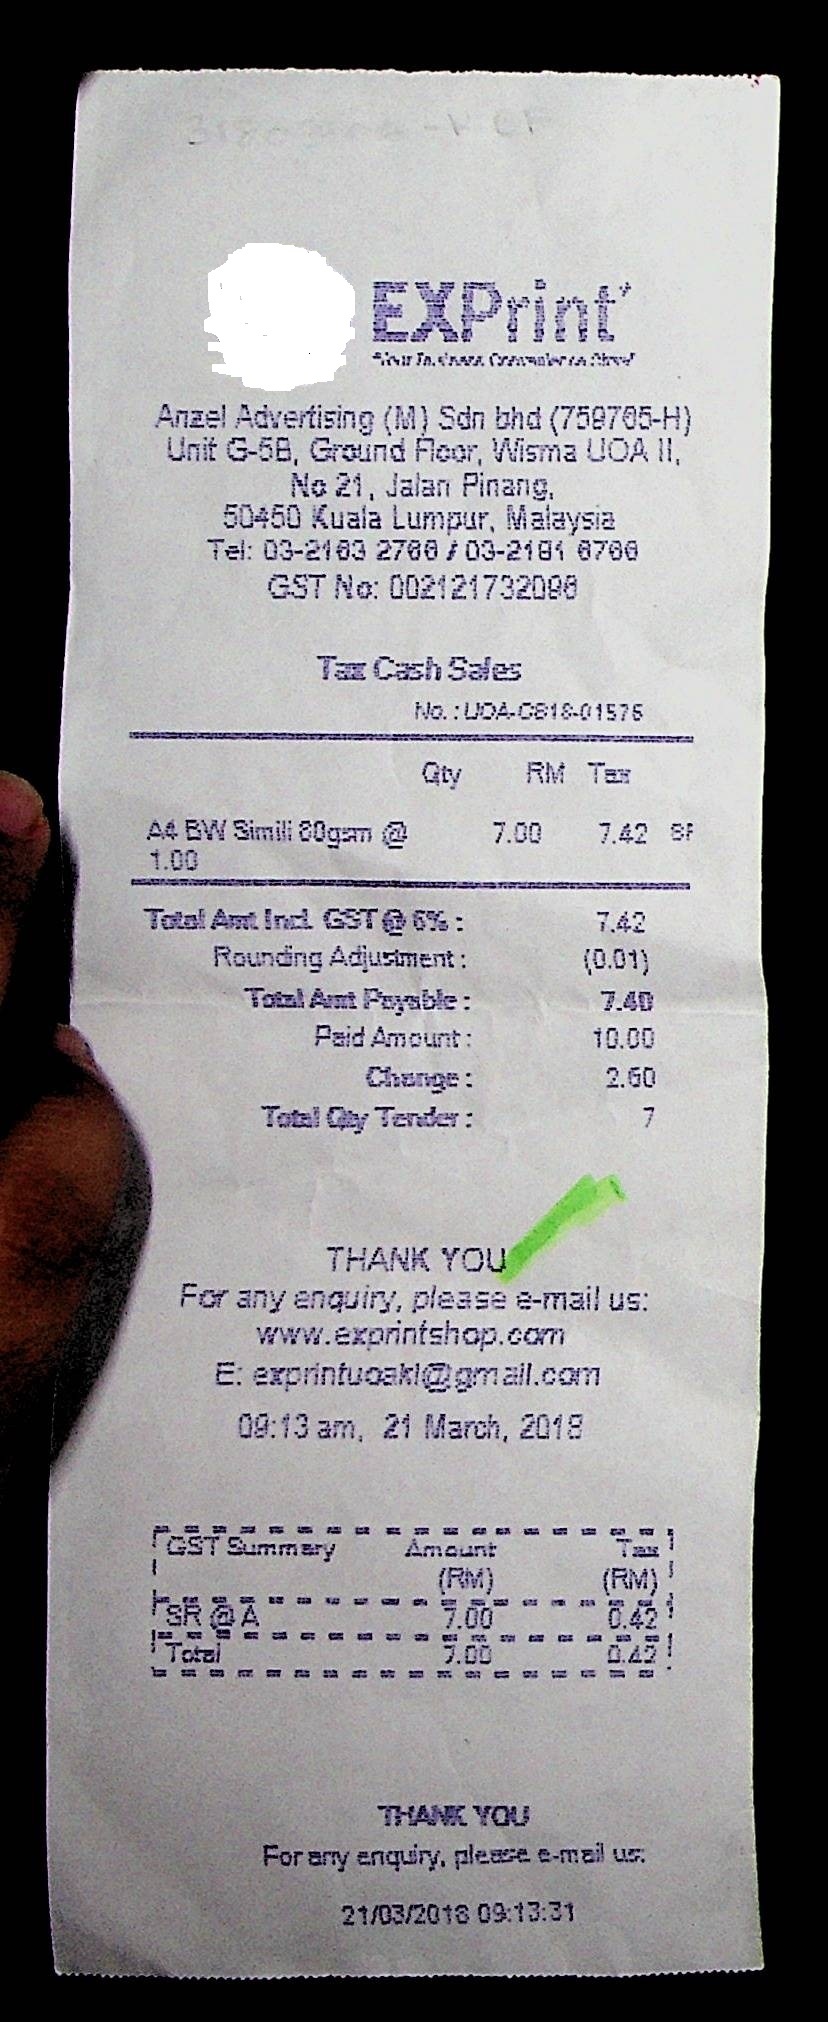
EXPRINT'
ANZEL ADVERTISING (M) SDN BHD (759765-H)
UNIT G-5B, GROUND FLOOR, WISMA UOA II,
NO 21, JALAN PINANG,
50450 KUALA LUMPUR, MALAYSIA
TEL: 03-2163 2766 / 03-2181 6766
GST NO: 002121732096
TAX CASH SALES
NO.:UOA-CB18-01575
QTY
RM
TAX
A4 BW SIMILI 80GSM @
7.00
7.42
8F
1.00
TOTAL AMT INCL GST @ 6% :
7.42
ROUNDING ADJUSTMENT :
(0.01)
TOTAL AMT PAYABLE :
7.40
PAID AMOUNT :
10.00
CHANGE :
2.60
TOTAL QTY TENDER :
7
THANK YOU
FOR ANY ENQUIRY, PLEASE E-MAIL US:
WWW.EXPRINTSHOP.COM
E: EXPRINTUOAKL@GMAIL.COM
09:13 AM, 21 MARCH, 2018
GST SUMMARY
AMOUNT
TAX
(RM)
(RM)
SR @ A
7.00
0.42
TOTAL
7.00
0.42
THANK YOU
FOR ANY ENQUIRY, PLEASE E-MAIL US.
21/03/2018 09:13:31